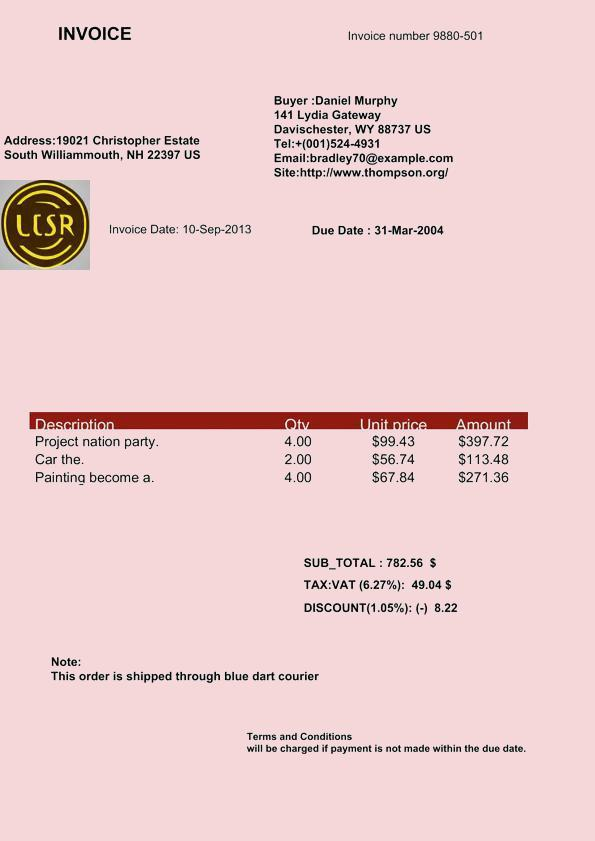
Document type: Invoice